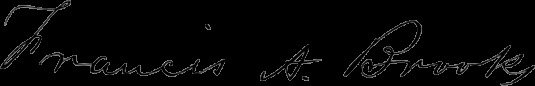
Signature of: francis augustus brooks